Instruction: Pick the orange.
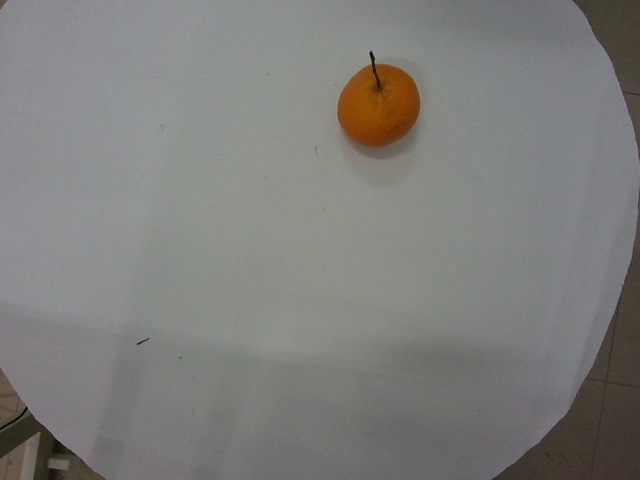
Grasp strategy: vertical